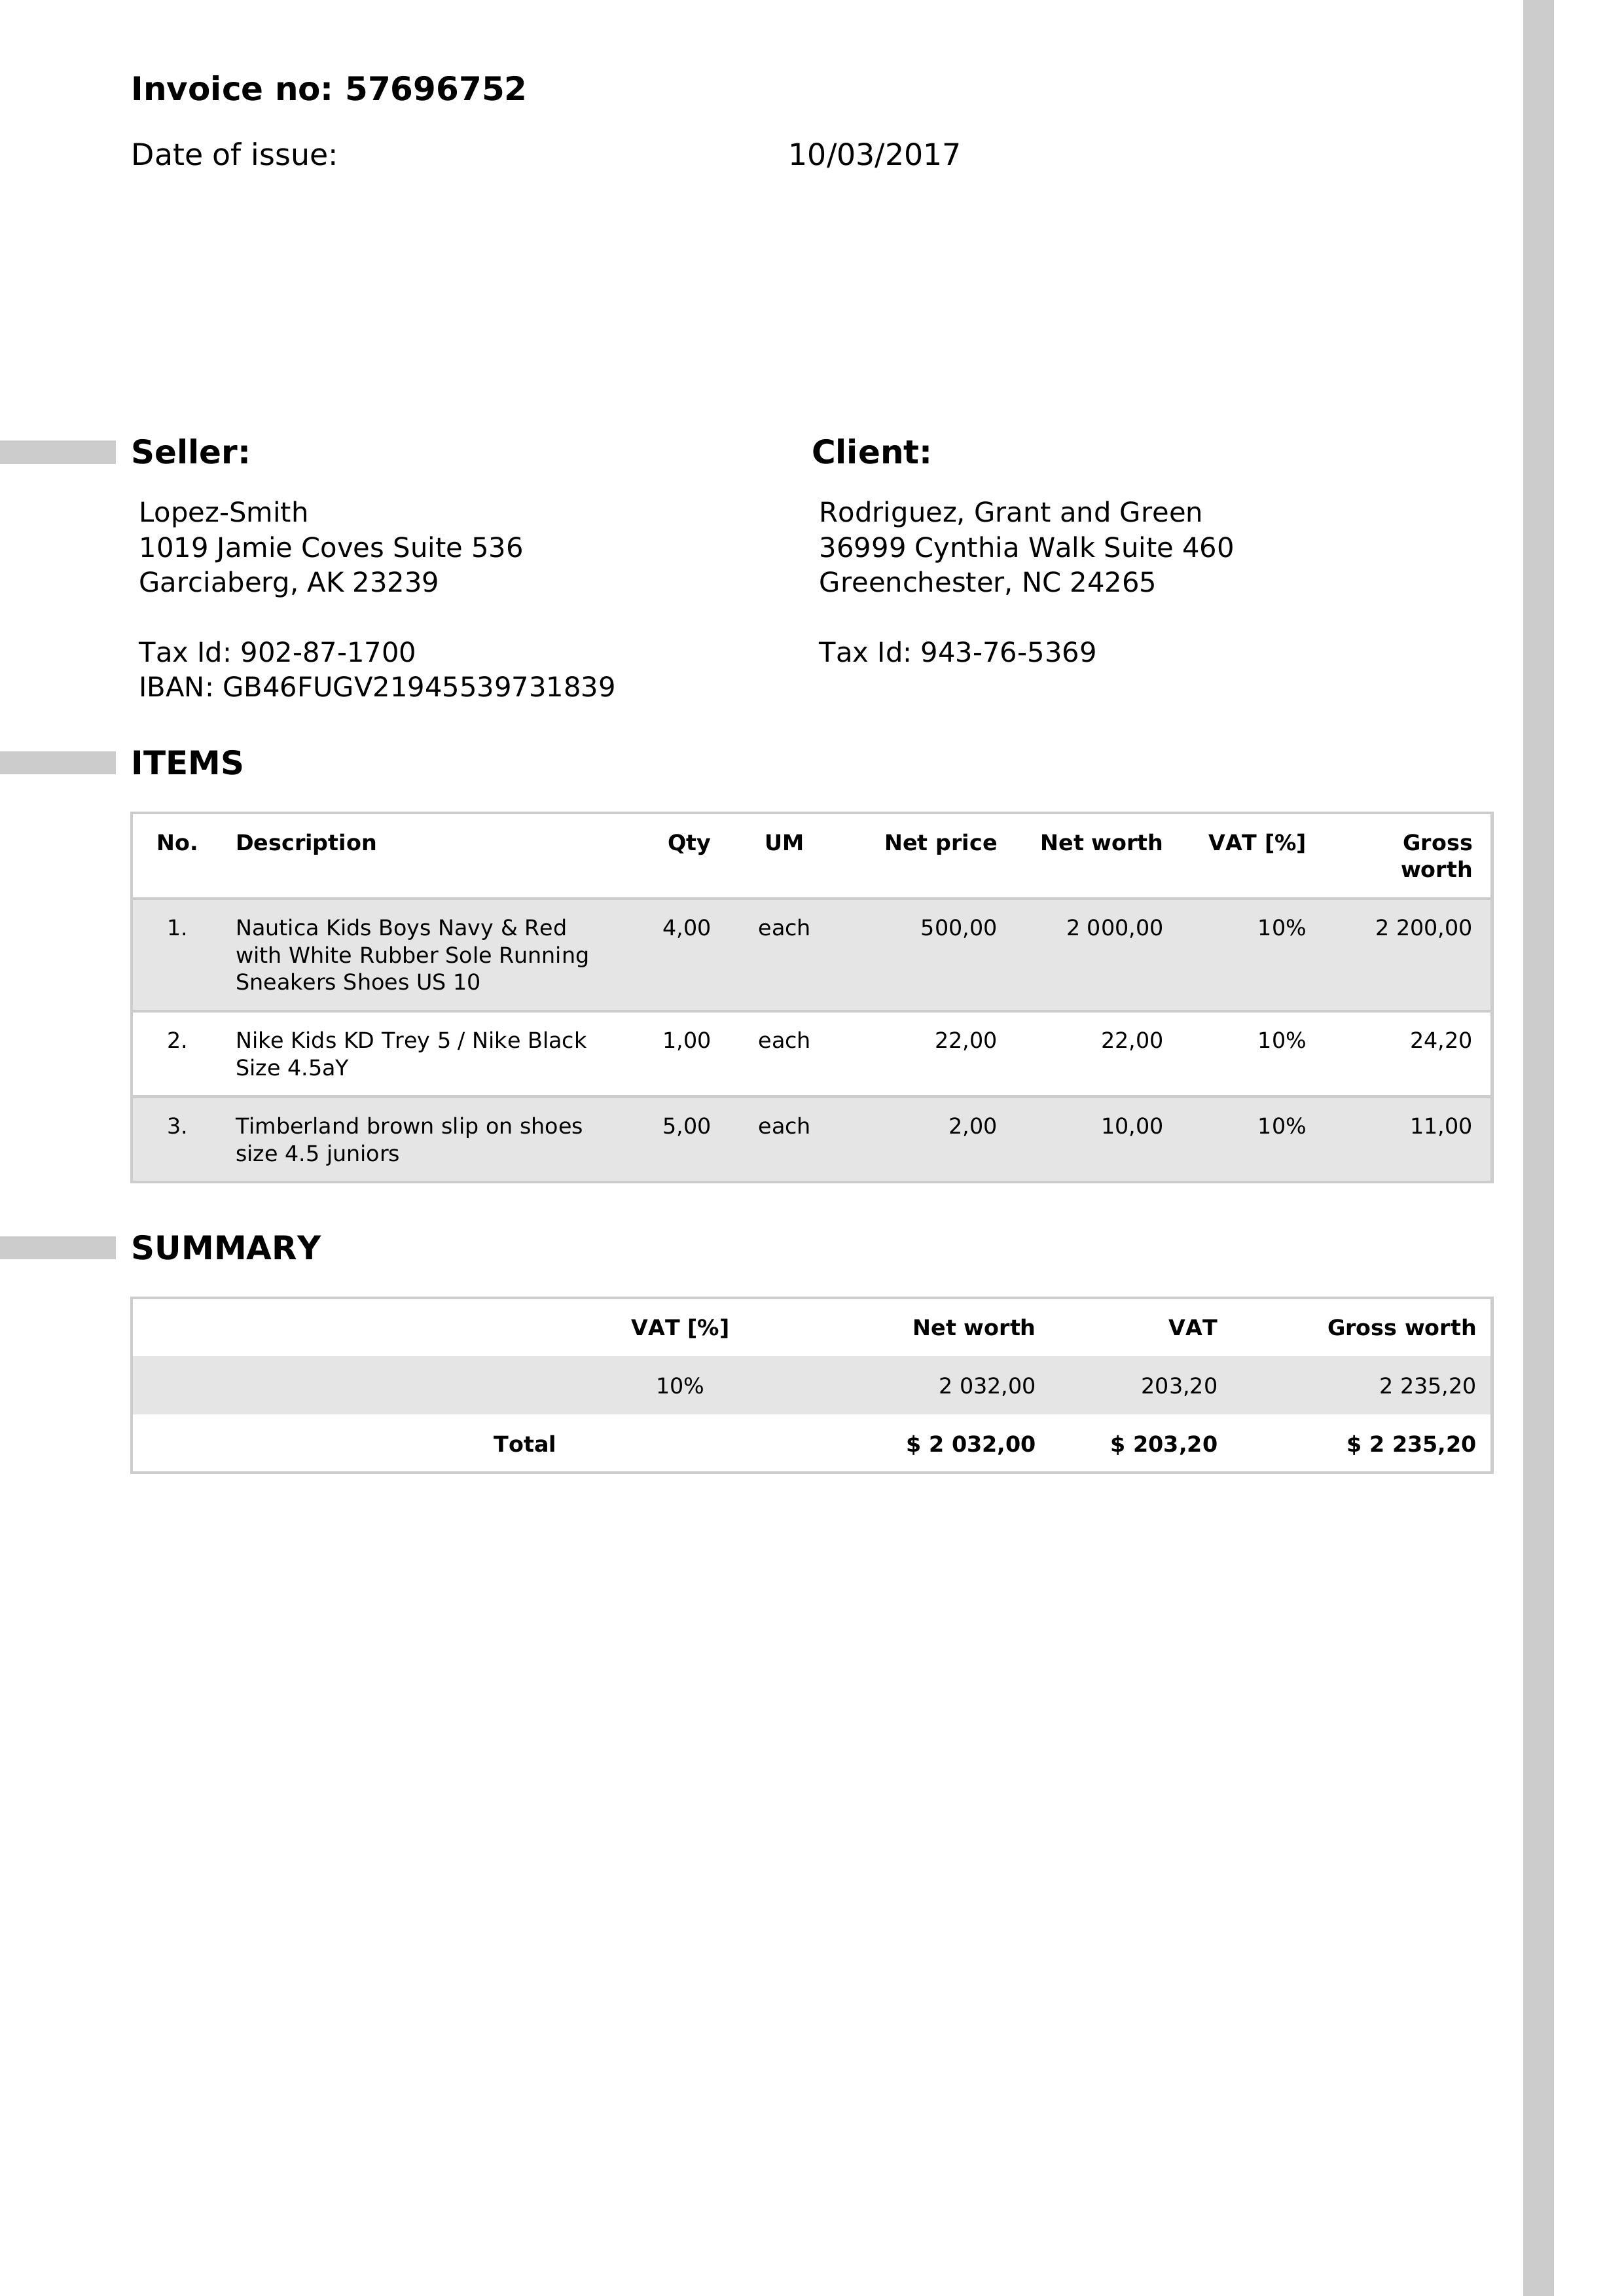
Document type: Invoice